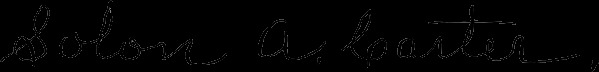
Signature of: solon a carter